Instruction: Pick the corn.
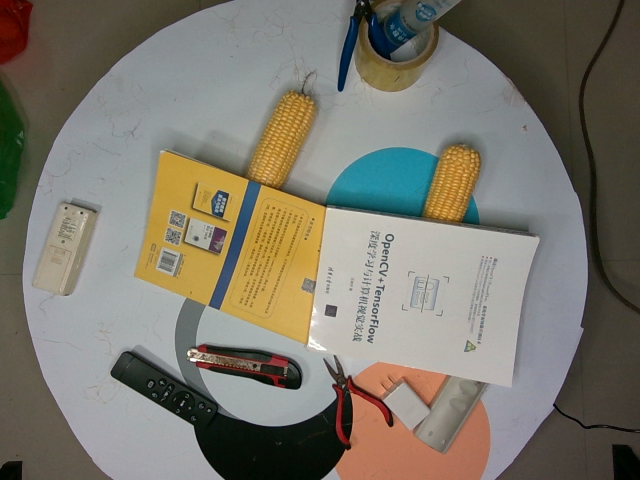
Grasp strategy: vertical